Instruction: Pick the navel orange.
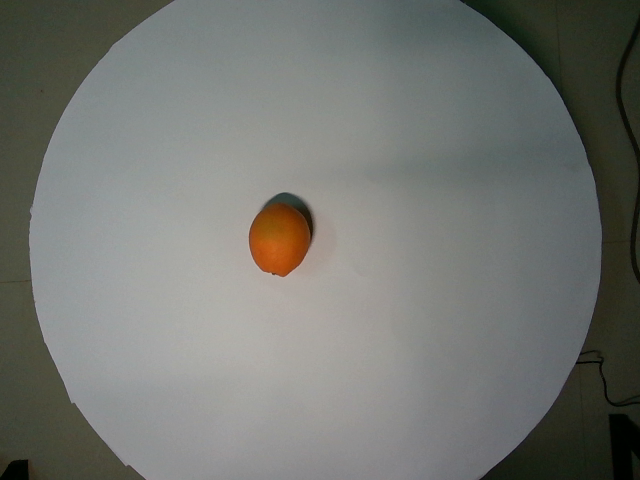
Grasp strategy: vertical